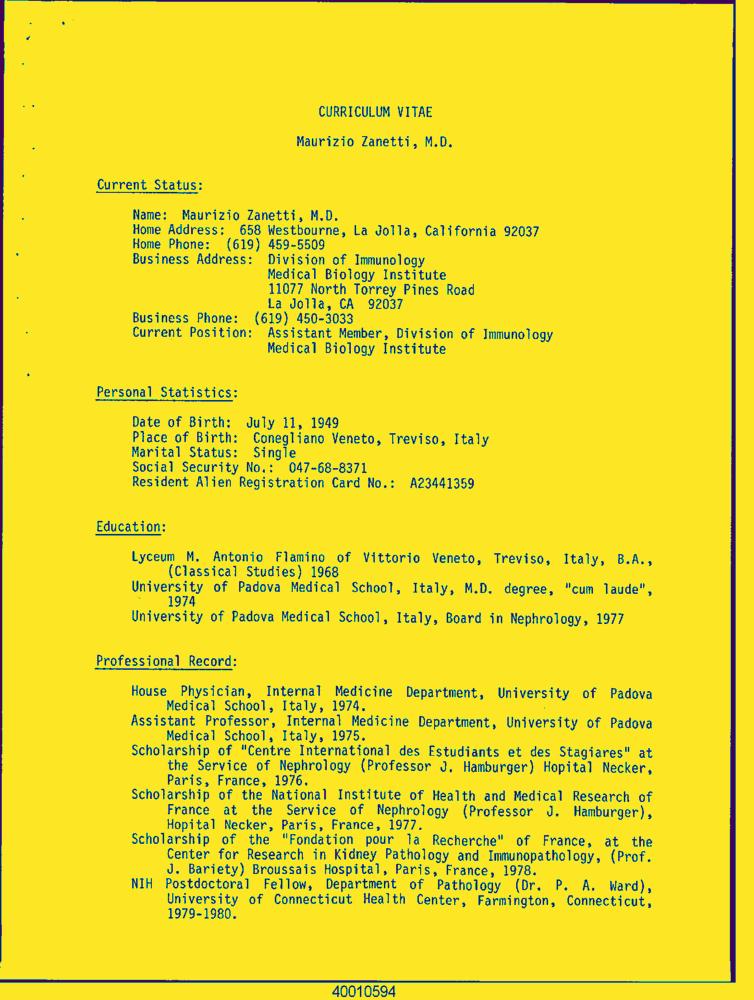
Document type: Resume-Doc